Patient: Male, age 57
A previously healthy 57-year-old gentleman presented with a 3-month history of progressive rhinosinusitis including nasal obstruction with bloody discharge, anosmia, and ageusia. He developed night sweats, a 25-pound weight loss, and a productive cough with blood streaked sputum (producing 5-15 mL of blood per day). There was no associated shortness of breath, chest pain, wheezing, rash, ocular, gastrointestinal, urinary, or neurologic symptoms. Social history revealed a 30 pack-year smoking history and previous exposure to aluminum dust and chemical sealants while working at a sheet metal company. There were no risk factors for tuberculosis infection. Initial antibiotic treatment for pneumonia and sinusitis was prescribed, with no subsequent clinical improvement. Urgent referral to respiratory medicine was requested.
On physical examination in the respiratory clinic, the patient's heart rate was 112 beats per minute, and there was a visible ulcer in the right nare, with bloody crusting. The remainder of the physical exam was unremarkable. Laboratory investigations revealed a reduced hemoglobin of 122 g/L, elevated white blood cell count of 19.1 x 109 L-1, and platelet count of 624 x 109 L-1. Electrolytes, creatinine, and liver enzymes were normal. There was a positive c-Antineutrophil Cytoplasmic Antibody test (c-ANCA) with an elevated anti-PR3 antibody titre (253 CU). The anti-MPO and anti-GBM antibodies were negative. Urinalysis revealed no blood or casts, but was positive for protein (1+).
Fig. 1 presents a computed tomography (CT) scan of the chest at the time of initial presentation which showed multiple bilateral mass-like lesions measuring up to 5cm, some demonstrating central necrosis and cavitation with thick and irregular walls. Some of the lesions were pleural-based with suggestion of chest wall extension and there was no pleural effusion.
An urgent bronchoscopy was arranged and showed friable and bloody mucosa in the upper lobes bilaterally (Fig. 2a and b).
Endobronchial biopsies were taken in the upper lobe airways and sequential washings did not reveal evidence of pulmonary hemorrhage (successively bloody returns from saline bronchoalveolar lavages). Biopsies demonstrated large areas of neutrophilic necrosis (so called "basophilic necrosis"), granulomatous inflammation with multi-nucleated giant cells, mucosal ulceration, and squamous metaplasia (Fig. 3). There was no necrotizing vasculitis in the sample. Staining and cultures were negative for acid fast bacilli and fungus.
Given the constellation of endobronchial tissue with neutrophilic necrosis and granulomatous inflammation, positive c-ANCA, and clinical presentation with sino-pulmonary symptoms, the diagnosis of granulomatosis with polyangiitis (GPA) was made. Glucocorticoid treatment with prednisone 60 mg daily was promptly initiated, and after consultation with rheumatology, oral methotrexate was added.
Twenty days later, the patient returned for follow-up after an episode of sudden onset shortness of breath with right scapular chest pain that radiated anteriorly. An urgent chest radiograph revealed a large right sided loculated pneumothorax with small fluid component (Fig. 4).
A chest tube was inserted immediately, and pleural fluid studies revealed pH of 6.9, glucose level <0.1 mmol/L, and predominant fluid neutrophils of 89%. Pleural fluid cultures were negative for bacterial growth. A chest CT was performed, demonstrating enlargement of two pre-existing pulmonary cavities with air fluid levels, open communication with an adjacent bronchus, and hydropneumothorax (Fig. 5). The remaining pulmonary lesions demonstrated improvement when compared with previous imaging (Fig. 5). The pneumothorax and empyema resolved over time with pleural drainage and broad-spectrum intravenous antibiotic treatment.
Keywords: empyema, granulomatosis with polyangiitis, pneumothorax
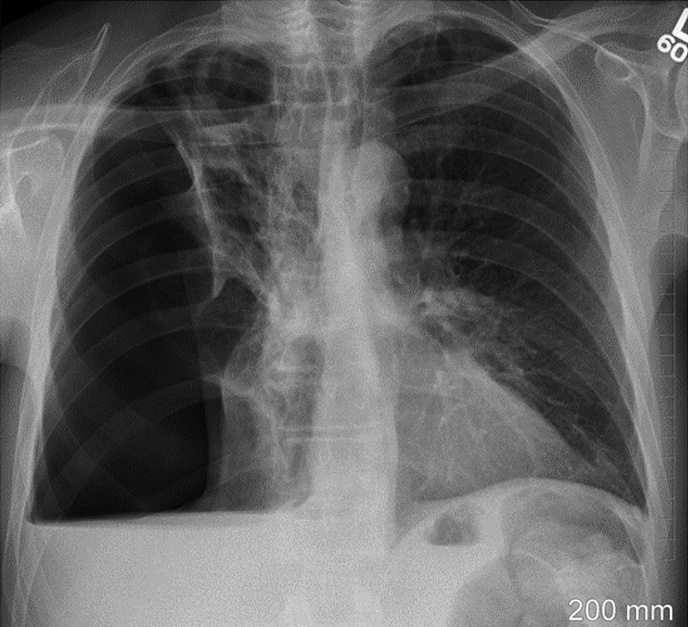
Image caption: Large cavity lung lesions and right pneumothorax. A, Axial CT scan demonstrates the large cavitary lesion in the right lung with direct communication with a segmental right upper lobe bronchus (arrow).